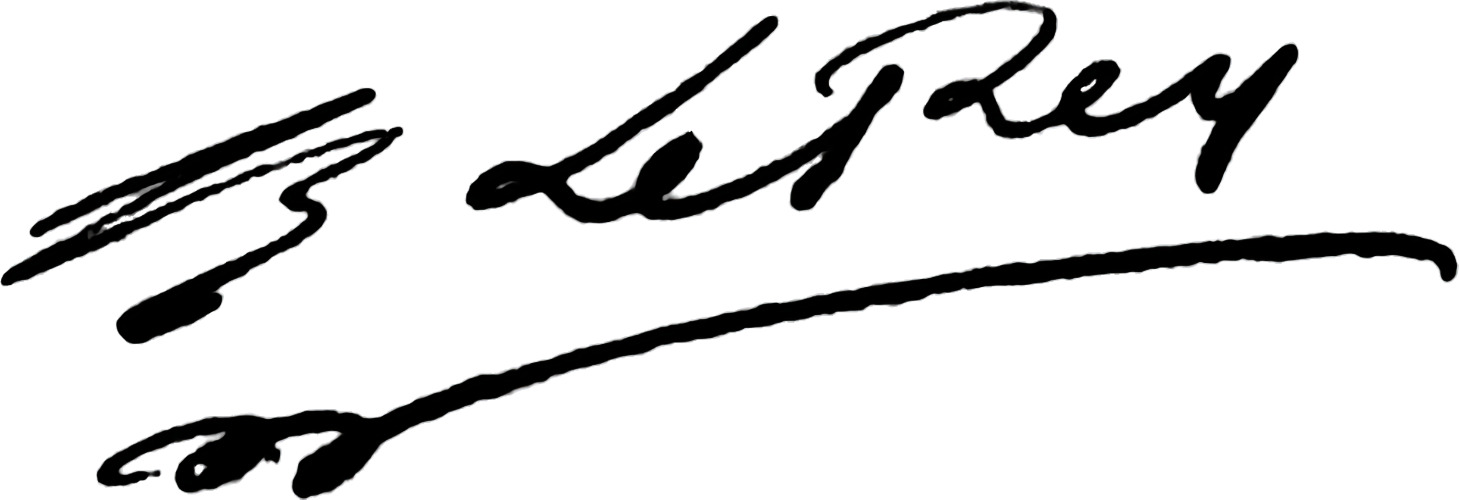
Signature of: frédéric le rey